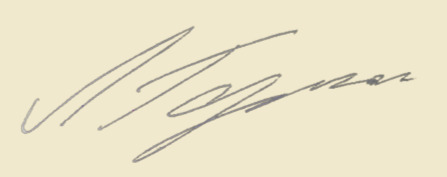
Signature of: leonid gozman